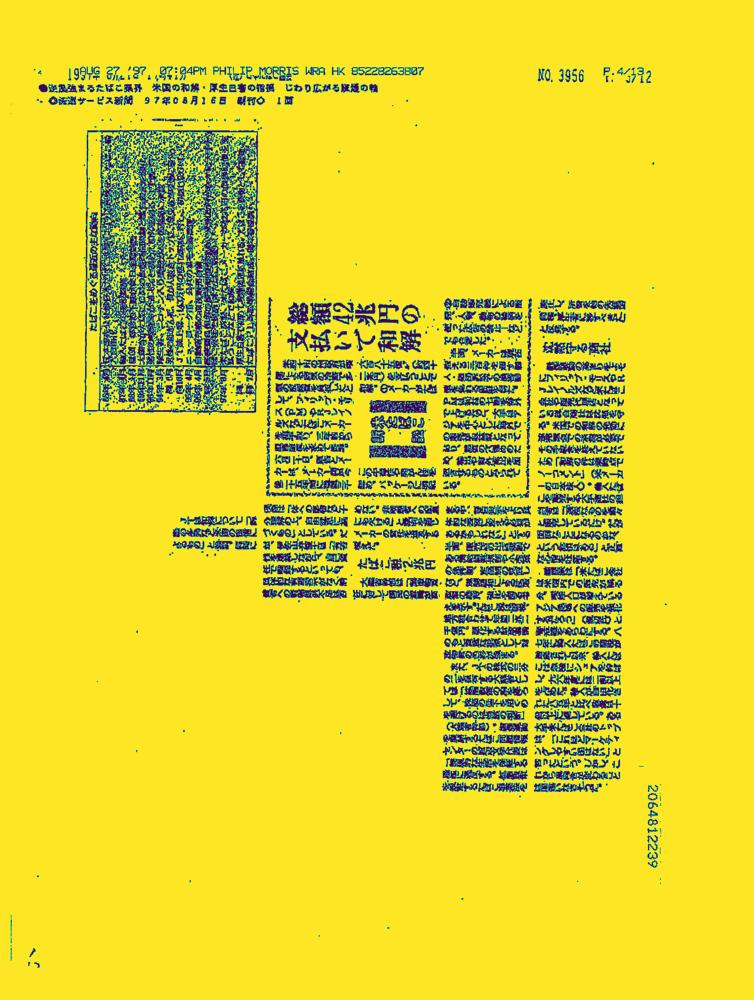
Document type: News-Article